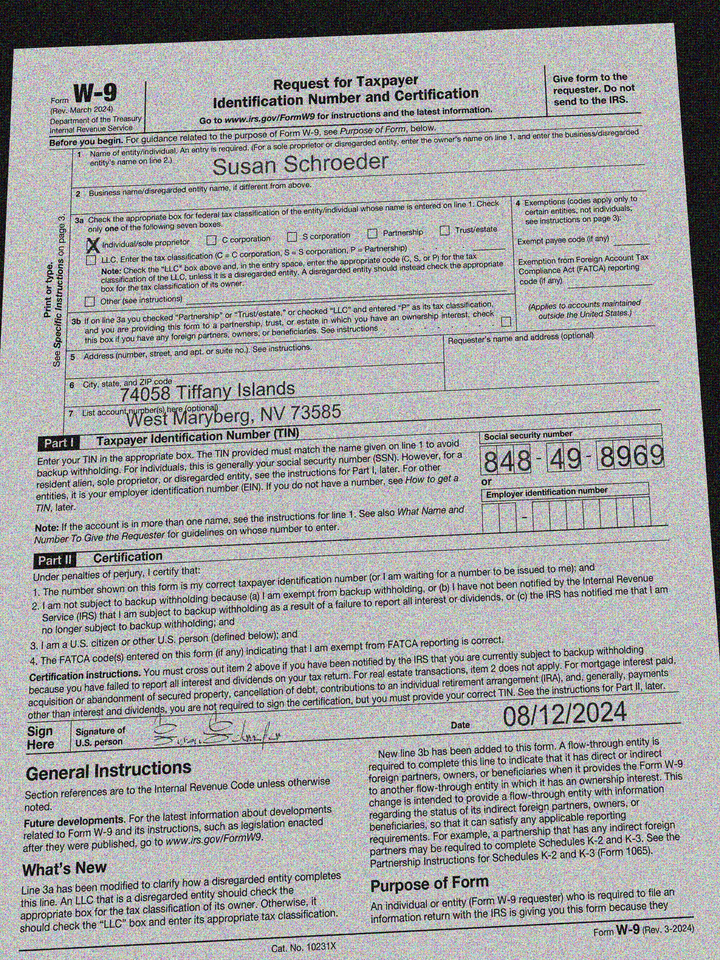
adr1: 74058 Tiffany Islands
adr2: West Maryberg, NV 73585
cbx: yes
ssn: 848498969
enm: Susan Schroeder
sdt: 08/12/2024